Question: What is the suspected problem?
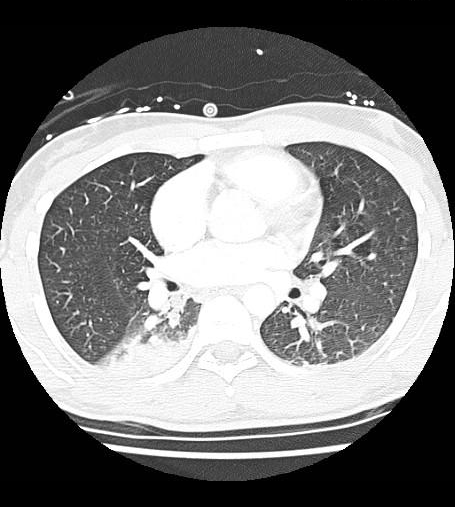
Answer: The findings suggest Multiple axial CT images obtained according to the CT pulmonary angiography protocol demonstrates mixed-density (including air density) endoluminal lesion within the bronchus intermedius extending from just past the carina and down, with large areas of atelectasis in the right lower lobe.  The air densities strongly suggest that this is a large mucus plug.

Oblique coronal reconstructed image shows the extent of this large mucus plug.. Multiple axial CT images obtained according to the CT pulmonary angiography protocol demonstrates mixed-density (including air density) endoluminal lesion within the bronchus intermedius extending from just past the carina and down, with large areas of atelectasis in the right lower lobe. The air densities strongly suggest that this is a large mucus plug.. The patient might have a history of ICU patient who, after extubation, developed acute onset dyspnea and hypoxia..